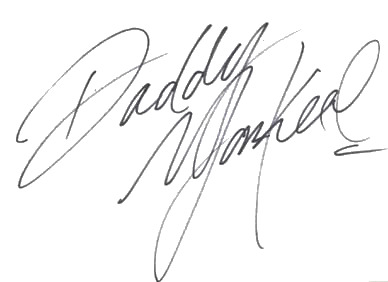
Signature of: daddy yankee